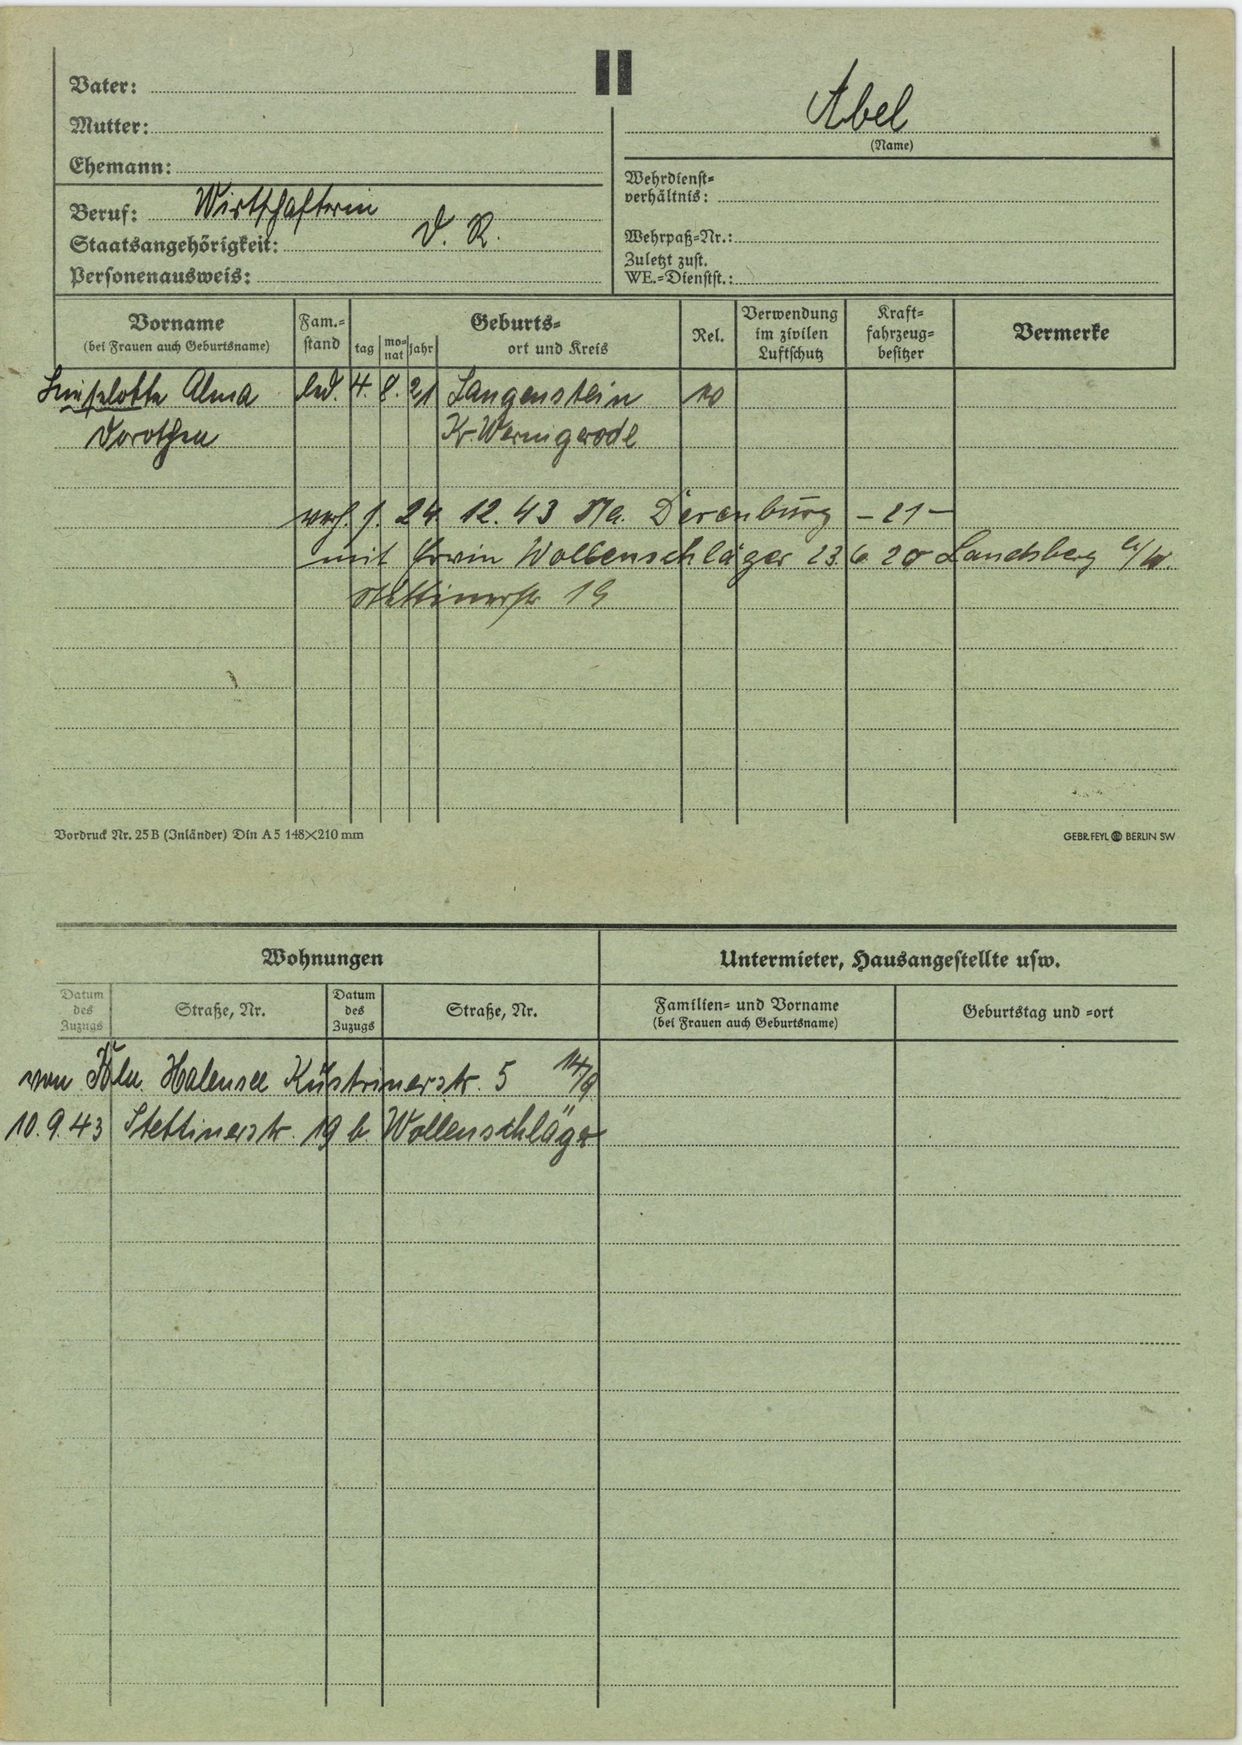
Abel